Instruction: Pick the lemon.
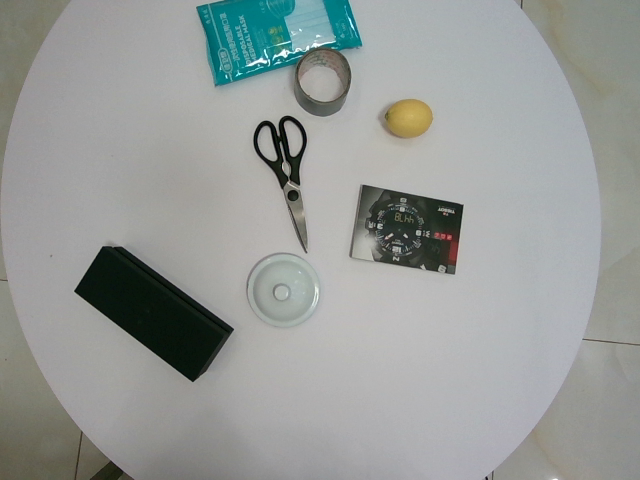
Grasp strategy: vertical